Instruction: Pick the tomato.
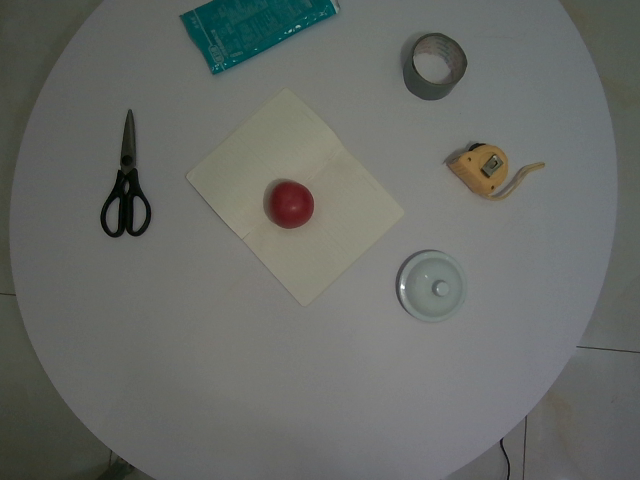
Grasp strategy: vertical